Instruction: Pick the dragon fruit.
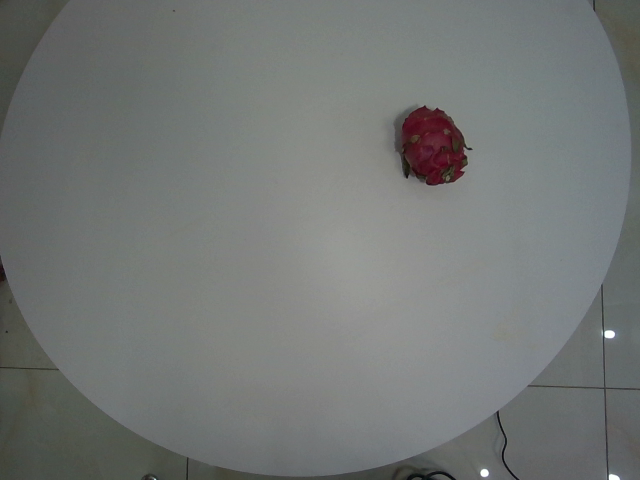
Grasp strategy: vertical